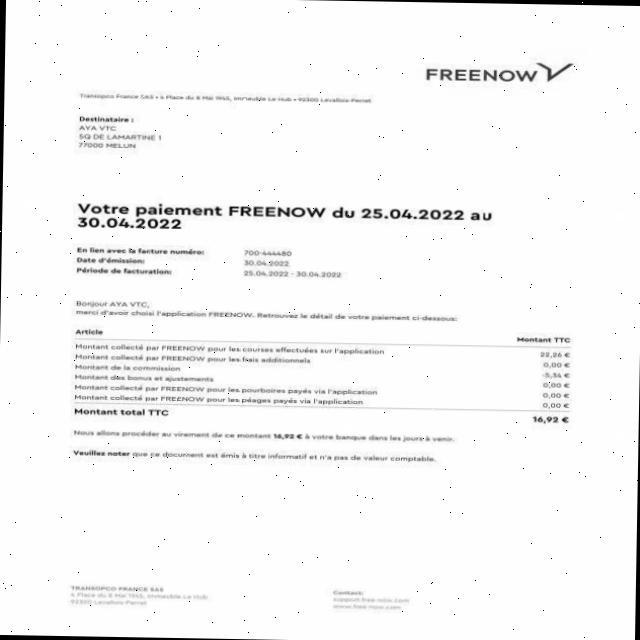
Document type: Invoice